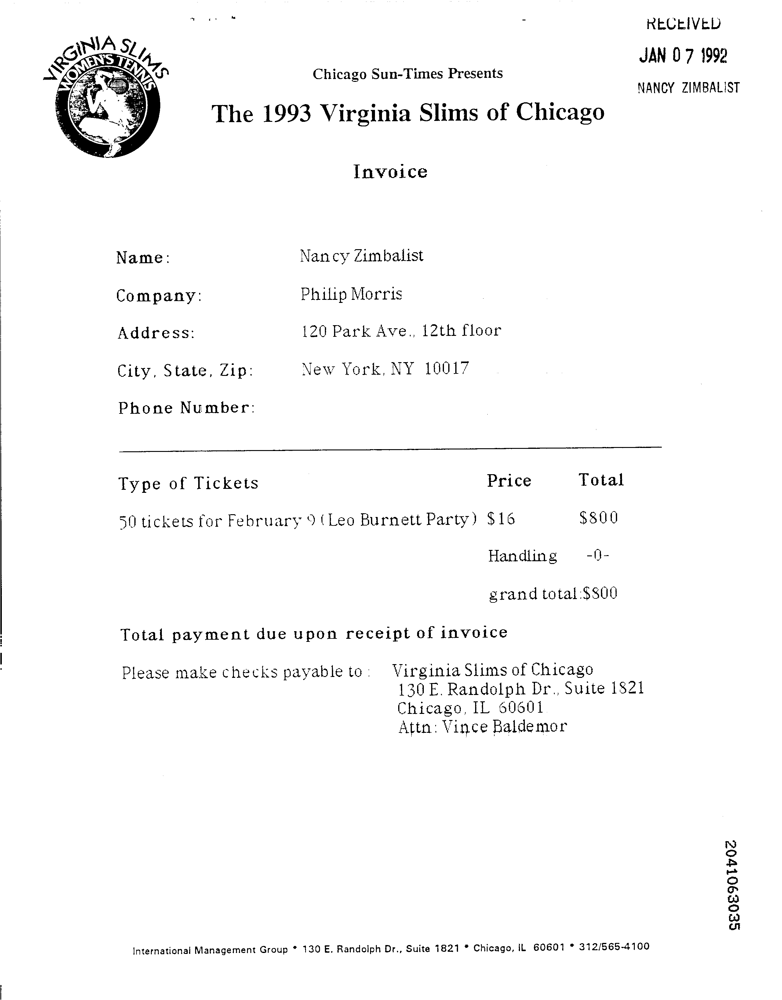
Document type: Invoice